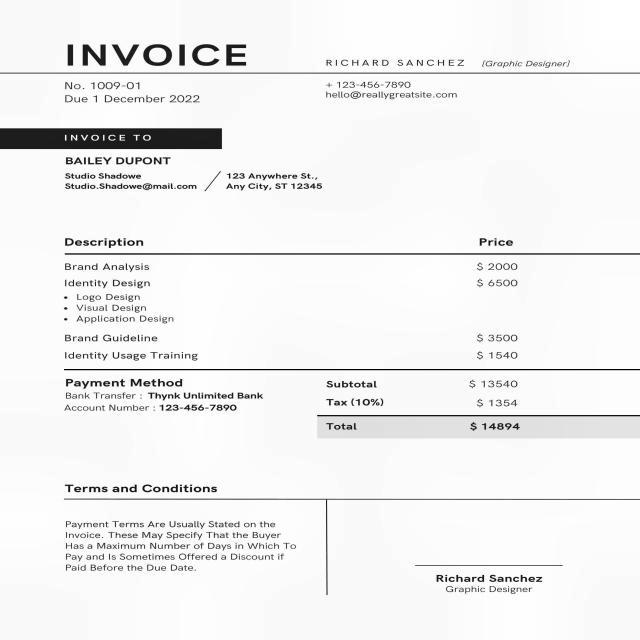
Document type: Invoice